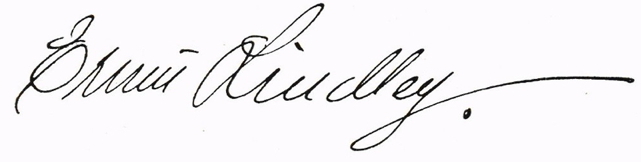
Signature of: ernst lindley